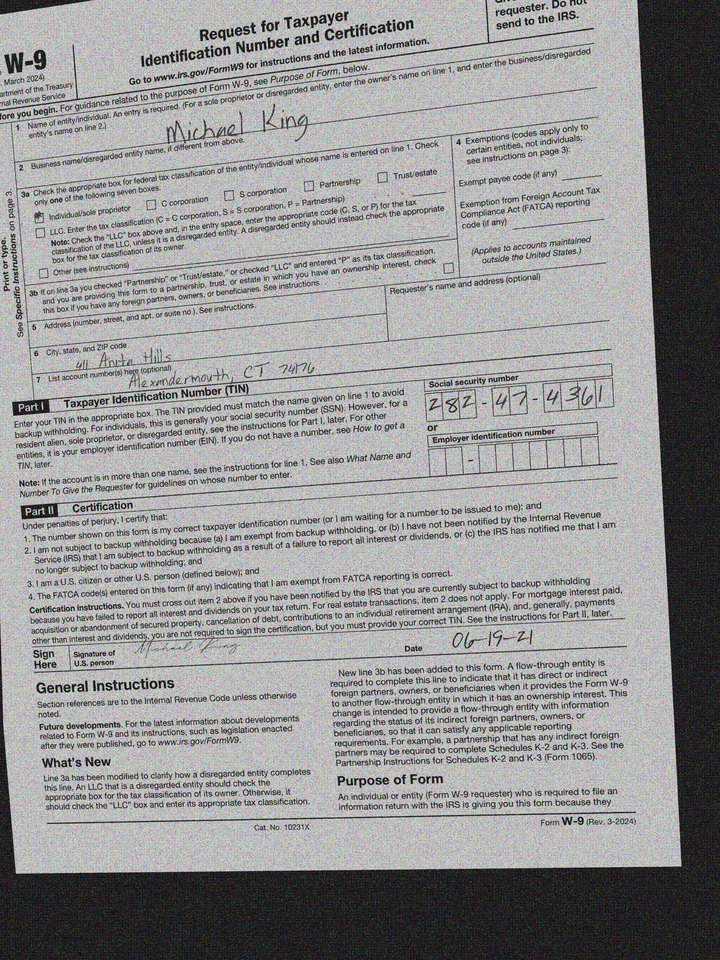
adr1: 411 Anita Hills
adr2: Alexandermouth, CT 74176
cbx: yes
ssn: 282474361
enm: Michael King
sdt: 06-19-21